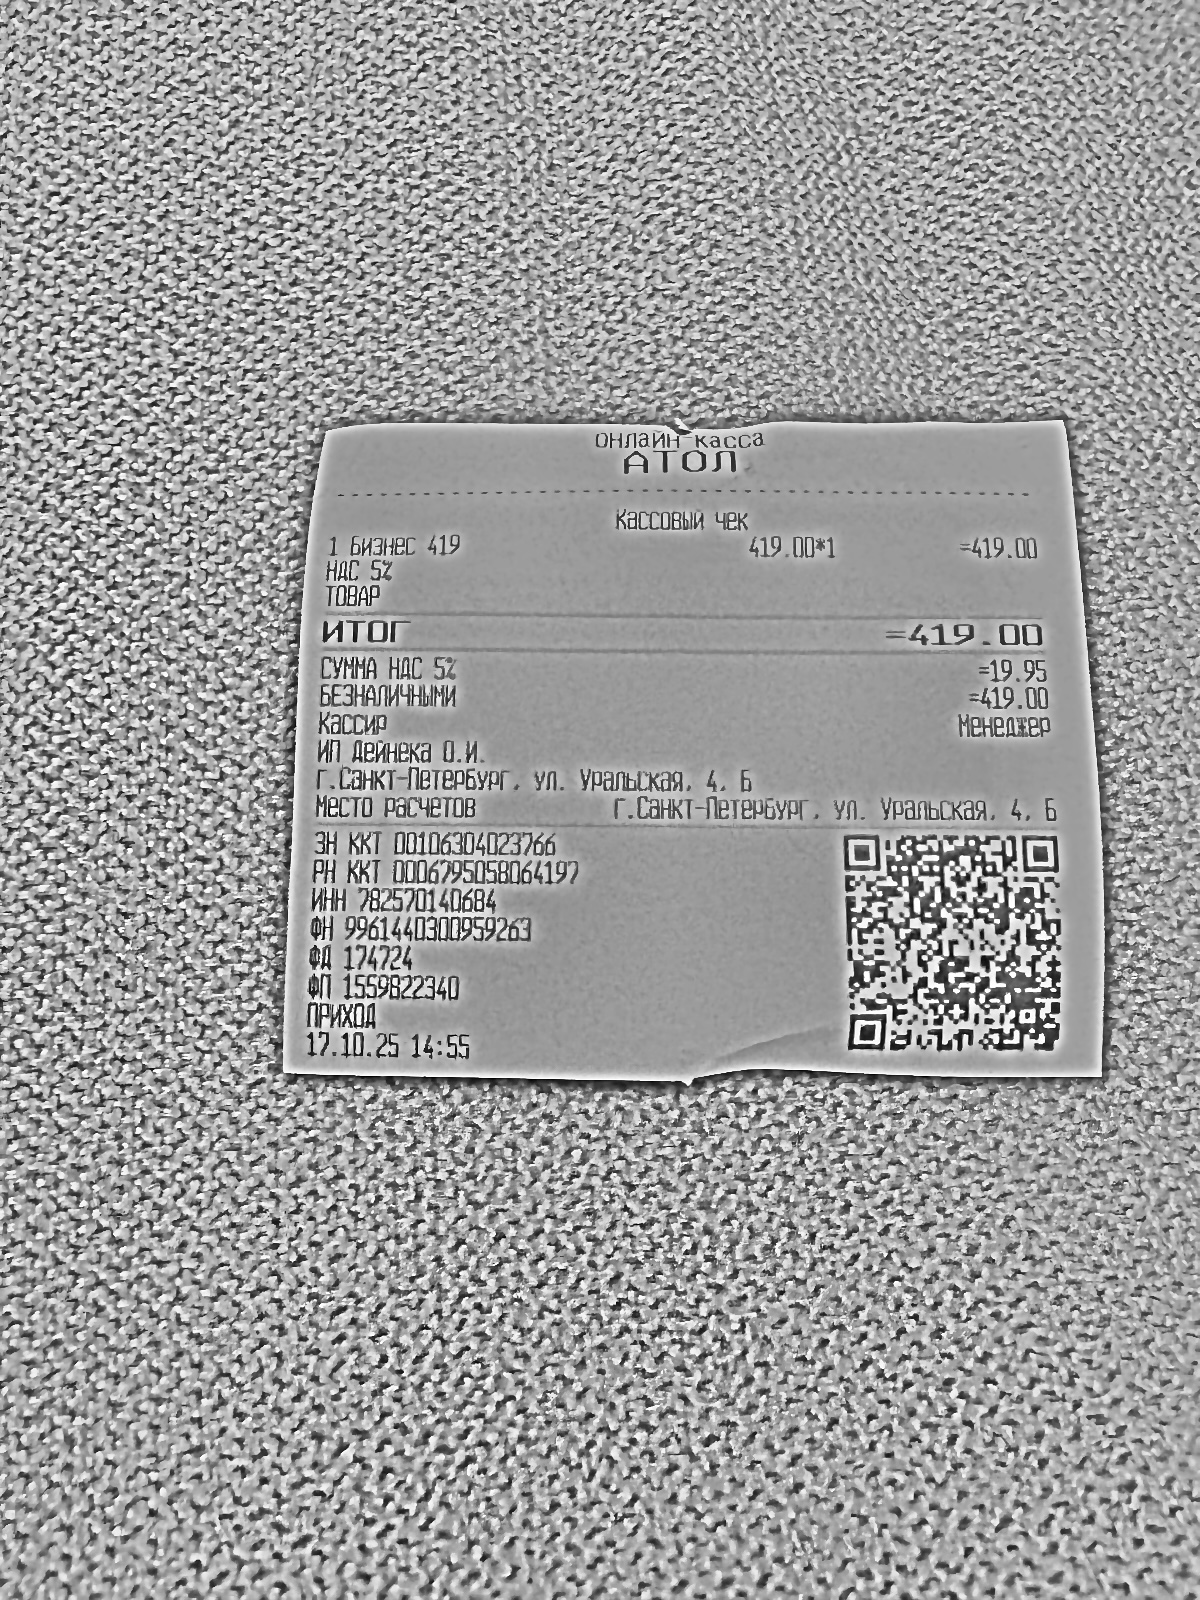
Продавец: ИП Дейнека О.И.
ИНН: 782570140684
Дата: 17.10.25
Товары: 1 Бизнес 419
Количество: 1
Цена: 419.00
Сумма: 419.00
Итого: 419.00